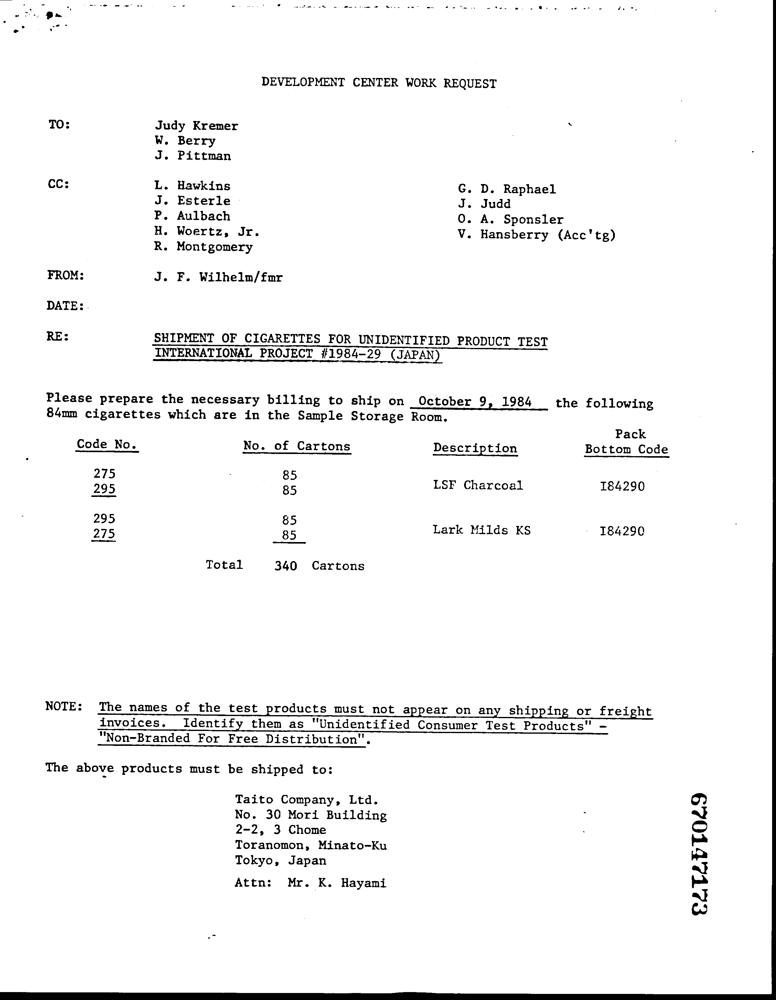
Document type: Invoice